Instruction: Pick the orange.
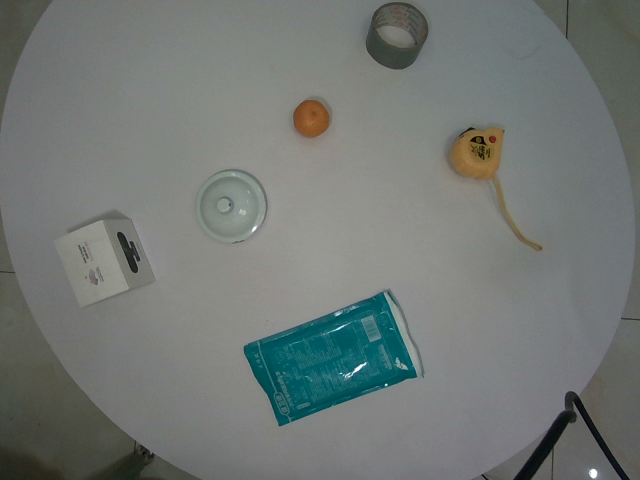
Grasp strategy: vertical